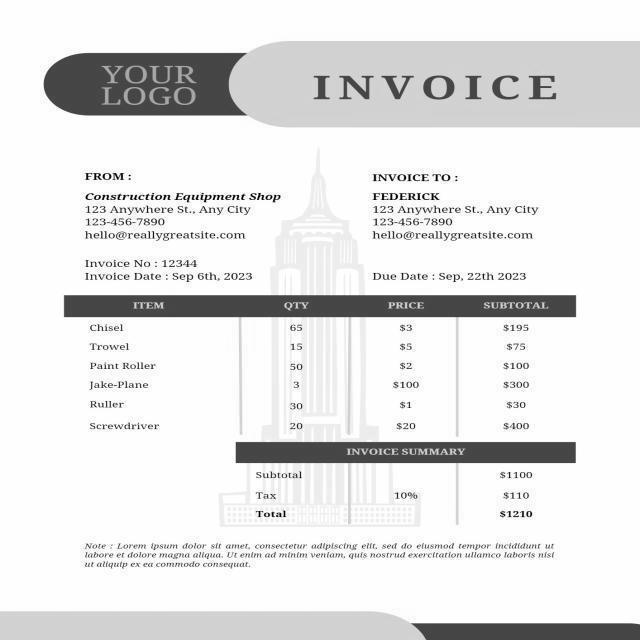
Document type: Invoice